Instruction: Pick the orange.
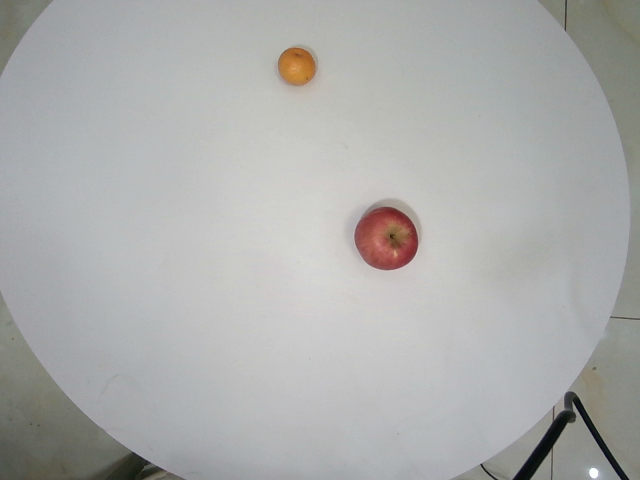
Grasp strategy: vertical